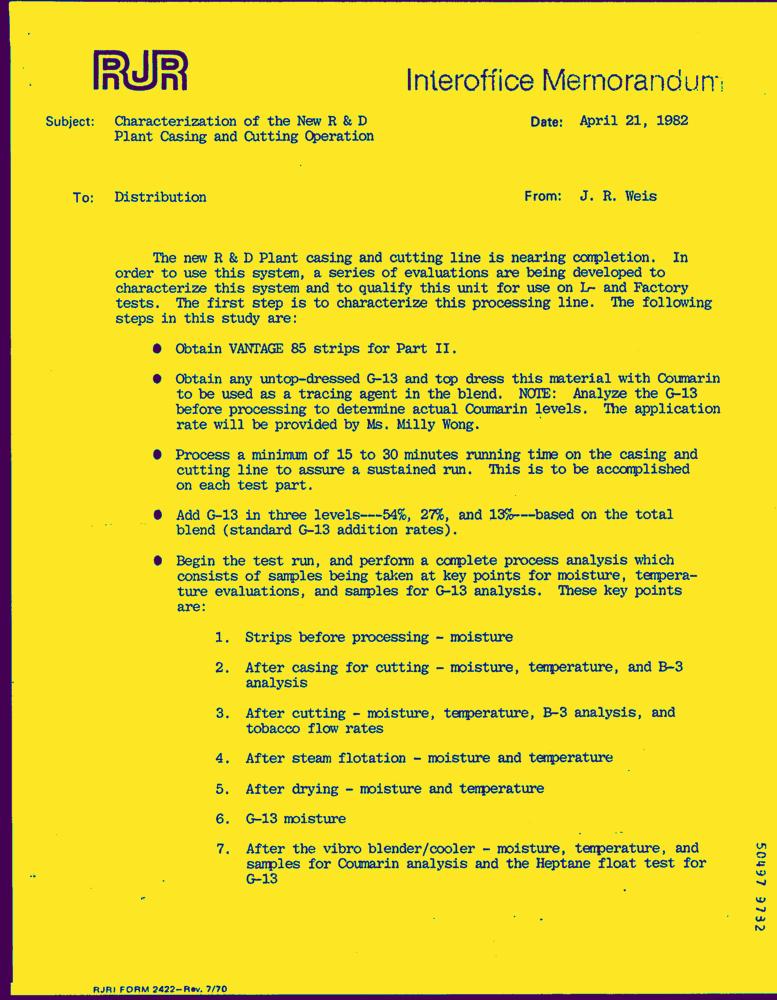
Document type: Letter-Doc